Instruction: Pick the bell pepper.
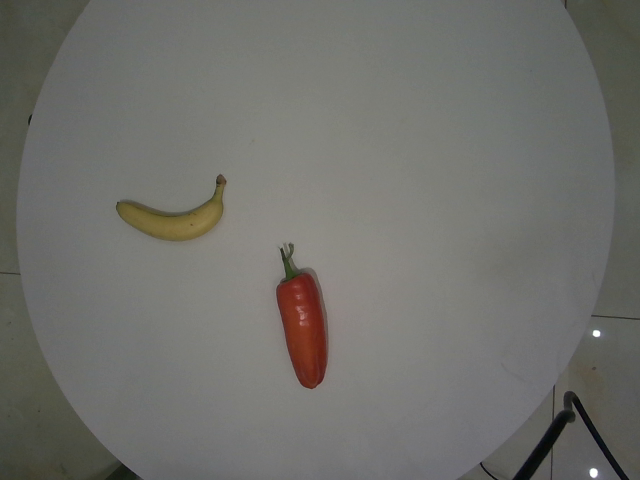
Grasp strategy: vertical